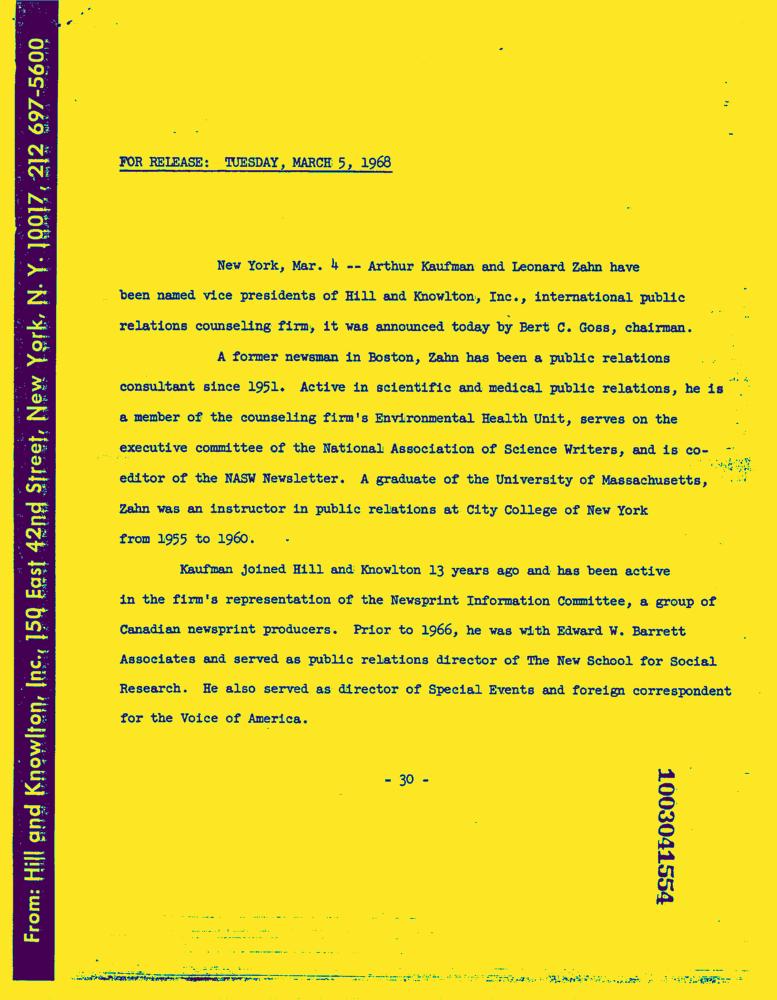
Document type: News-Article